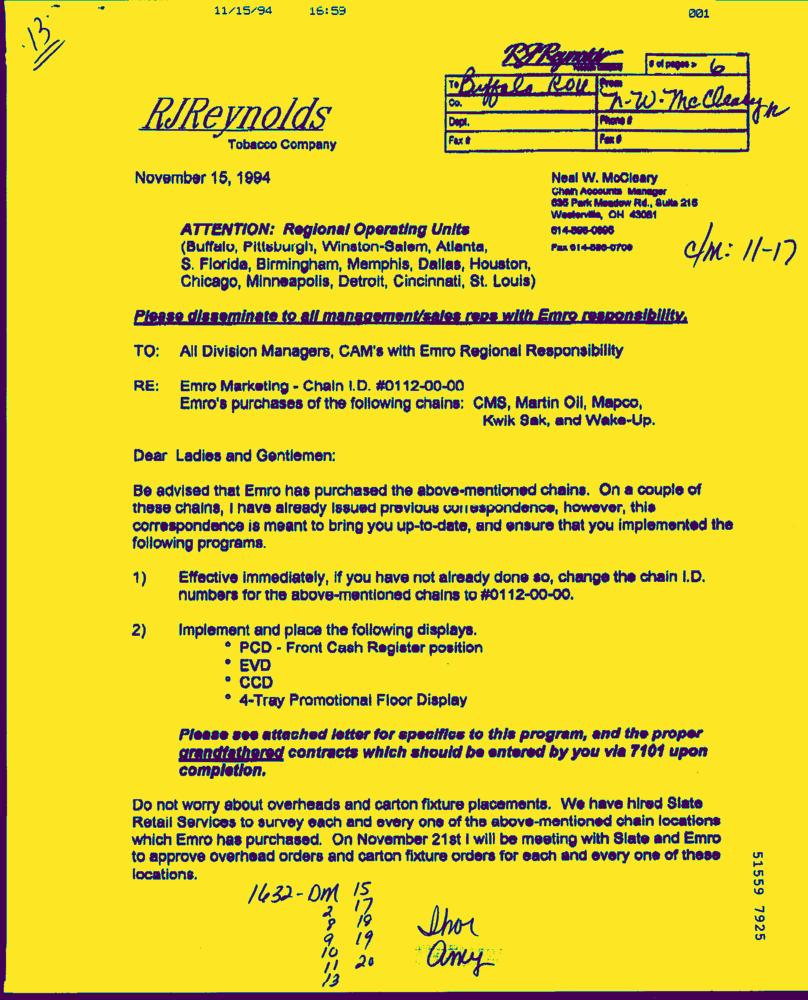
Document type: Letter-Doc